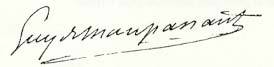
Signature of: guy de maupassant